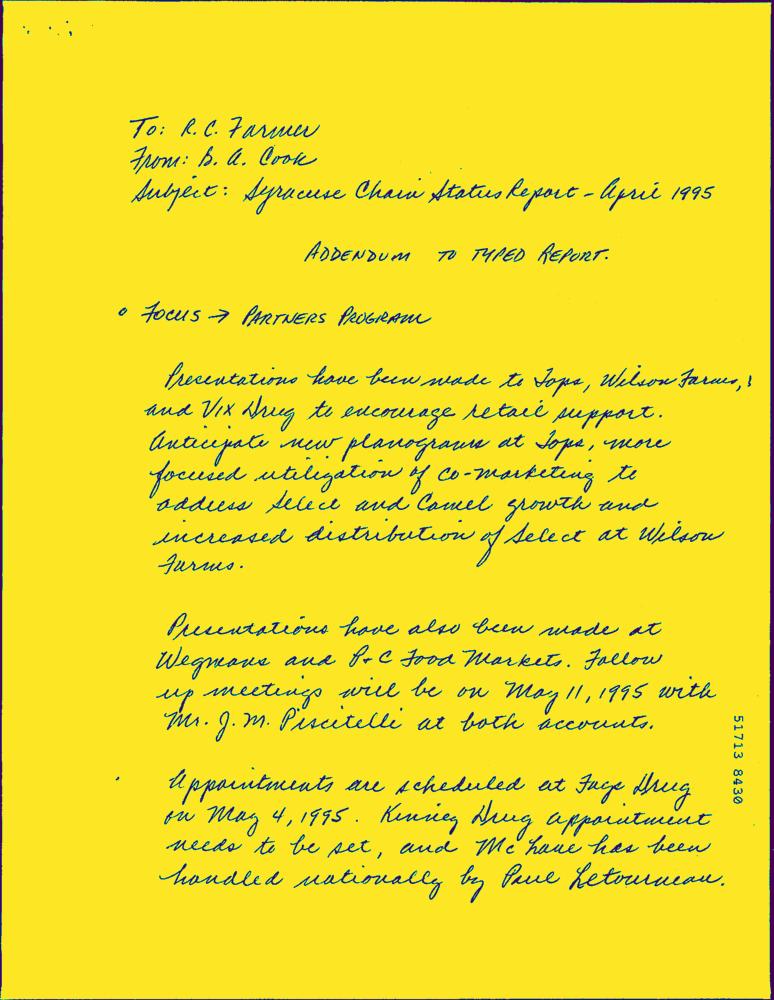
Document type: Hand-Written